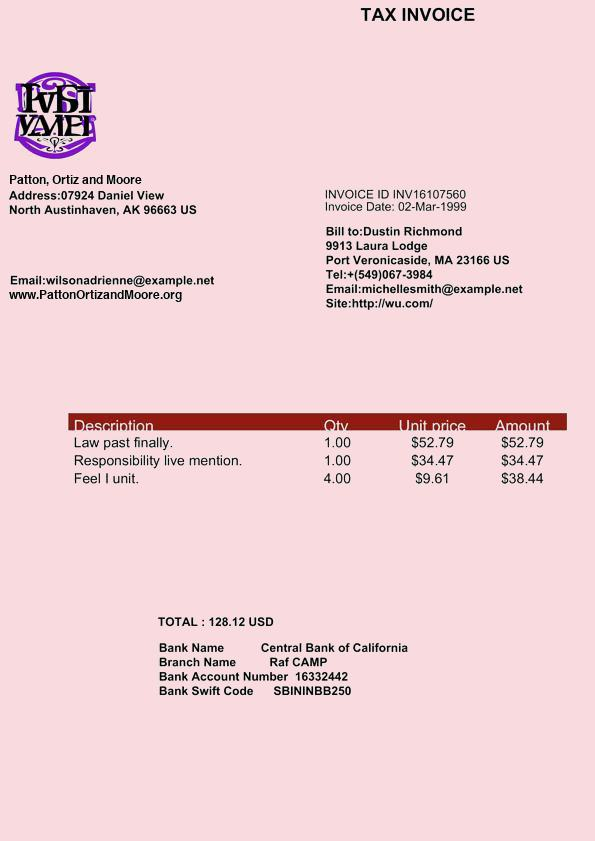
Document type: Invoice